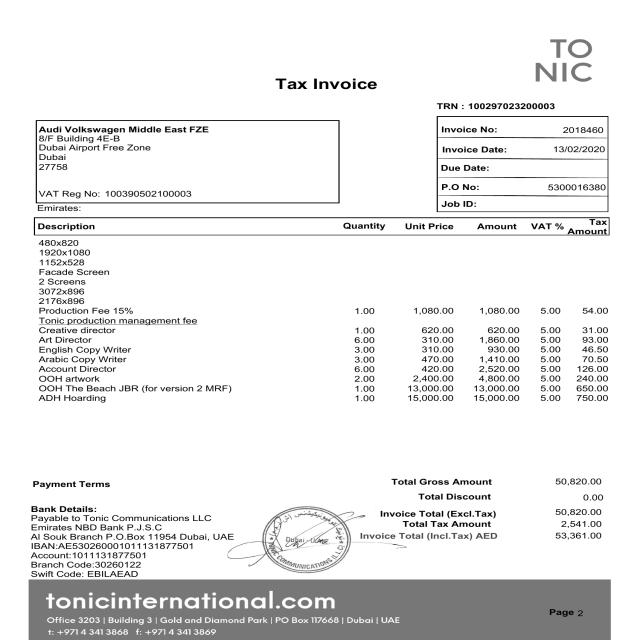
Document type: Invoice